Question: Explain the disease:
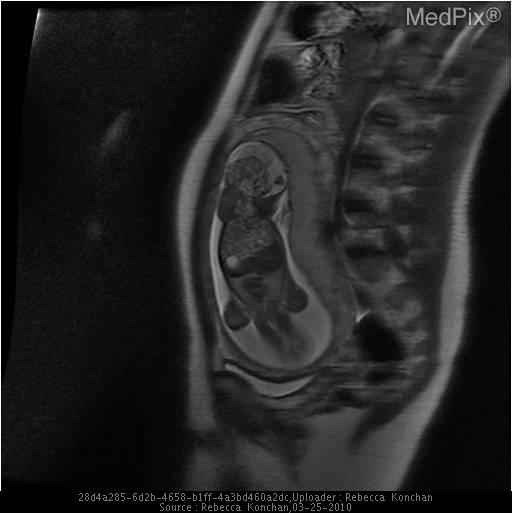
Answer: The disease is discussed as: This is an unusual case of a cystic sacrococcygeal teratoma.  Sacrococcygeal teratoma occurs in approximately 1 in 35,000 births but is reportedly the most common tumor encountered among neonates.  The prenatal diagnosis of sacrococcygeal teratoma carries a very low rate of malignancy.  However, the size and extension of the tumor is more important than the histology in prenatal studies.  It may be mainly exterior with only a minimal presacral component, predominantly external with a significant intrapelvic component, predominantly internal with intra-abdominal extension, or entirely internal with no external component.  The majority of sacrococcygeal teratomas are solid or mixed cystic and solid; only 15% are entirely cystic (as in this case).  An intra-abdominal component often displaces the urinary bladder anteriorly and may obstruct the ureters.

The differential diagnosis depends on whether the mass is predominantly solid or cystic and external or internal.  Other solid or complex masses in the sacrococcygeal region include chordoma, neurogenic tumor, lipoma, rhabdomyosarcoma, hemangioma, malignant melanoma, and meconium pseudocyst extending into the solid tissues.  A predominantly or entirely cystic mass may resemble a myelomeningocele, which must be excluded by demonstrating intact posterior spinal elements.  However, the teratoma may extend into the lumbosacral canal, and sacrococcygeal teratoma may occur with associated vertebral anomalies which make this distinction very difficult.  The differential diagnosis for an entirely intra-abdominal sacrococcygeal teratoma includes ovarian cyst, meconium pseudocyst, enteric duplication cyst, or other bowel-related abnormality.

Approximately 25% of fetuses with sacrococcygeal teratoma develop hydrops, probably secondary to the vascularity of the tumor.  Because of the risk of dystocia and traumatic hemorrhage into the tumor, Cesarean delivery has been recommended for tumors larger than 5 cm.  A predominantly cystic mass may undergo in utero aspiration immediately prior to vaginal delivery, as was accomplished in this case.